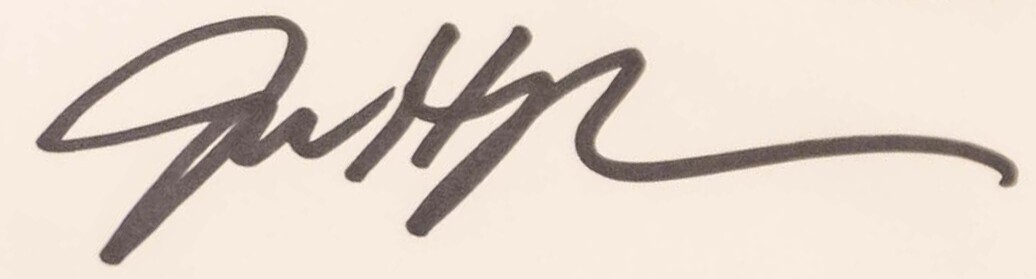
Signature of: jennifer rauchet